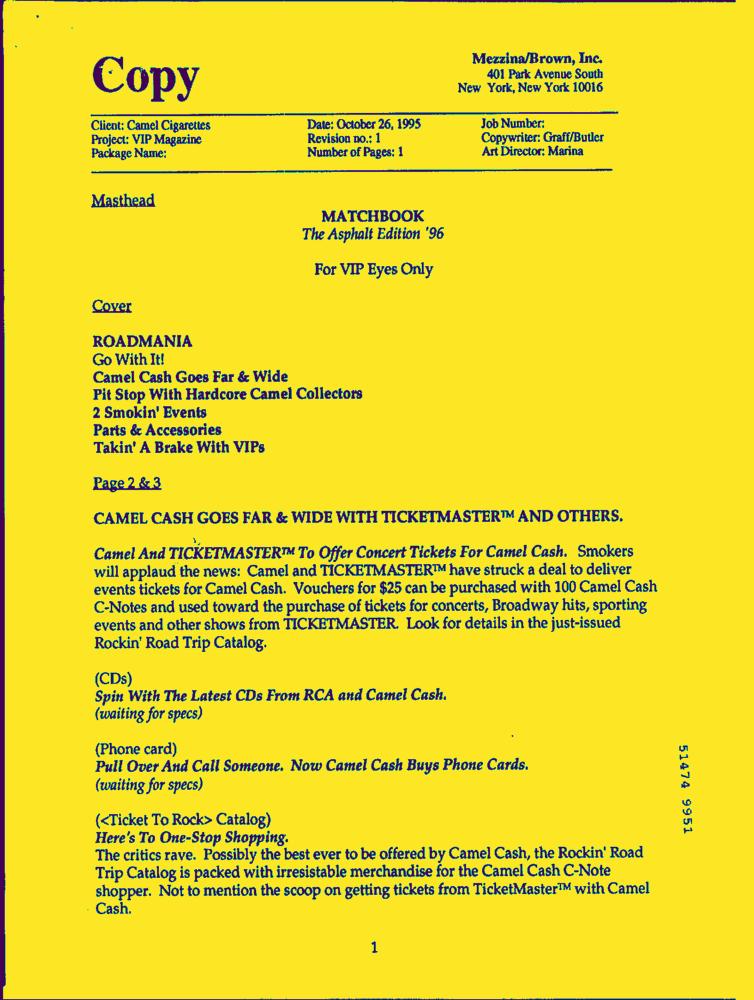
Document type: AD